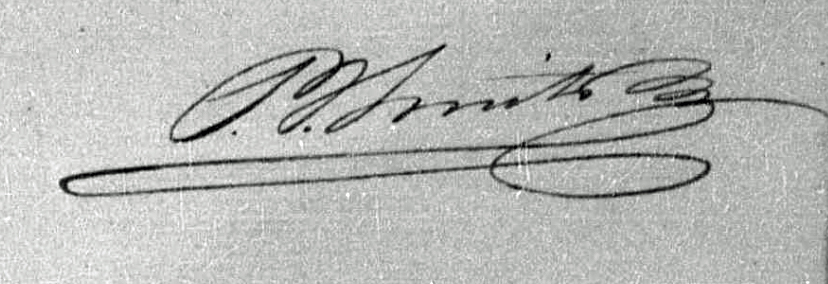
Signature of: pieter johannes smits